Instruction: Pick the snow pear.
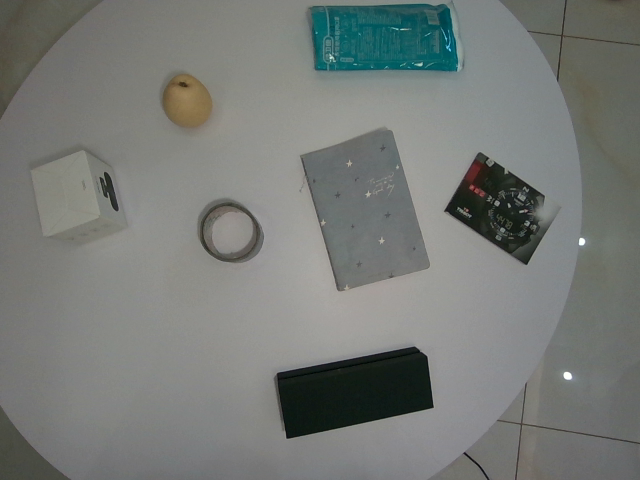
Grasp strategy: vertical